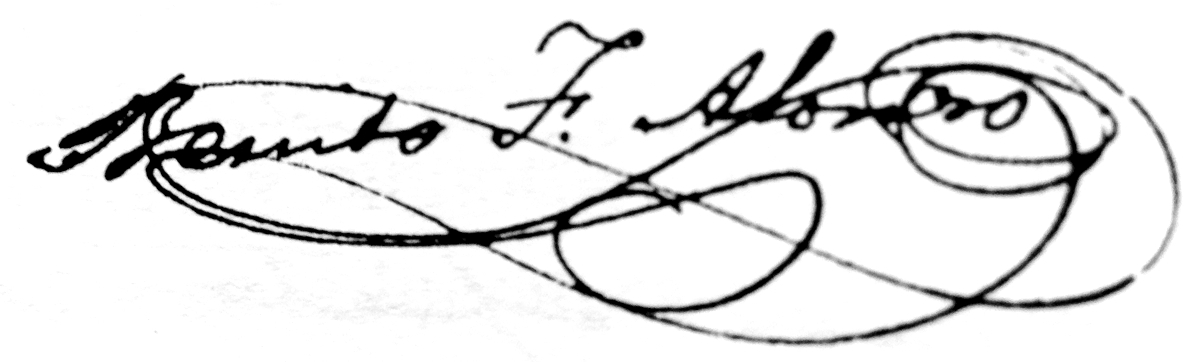
Signature of: benito fernández alonso